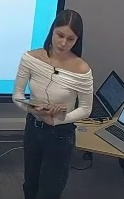
Транскрипция: Почему ты плачешь? Мы понимаем why и why, если мы используем наше предложение Present Continuous, значит мы доносим тут смысл, почему ты что-то делаешь прямо сейчас. То есть у меня вопрос, почему ты это делаешь в данный момент времени.
Категория: Педагогические действия
Подкатегория: Делает пояснение/объяснение; Предоставляет обратную связь
Описание действия: Учитель подтверждает ответ ученика повтором фразы и поясняет ответ
Контекст и комментарии: Контекст ДО: ученик отвечает на вопрос учителя. Контекст ПОСЛЕ: ученик получает обратную связь от преподавателя и более подробное объяснение темы. Педагогический смысл: благодаря этому ученик получает положительные эмоции и глубокое понимание темы